Question: How does the patient history play a role?
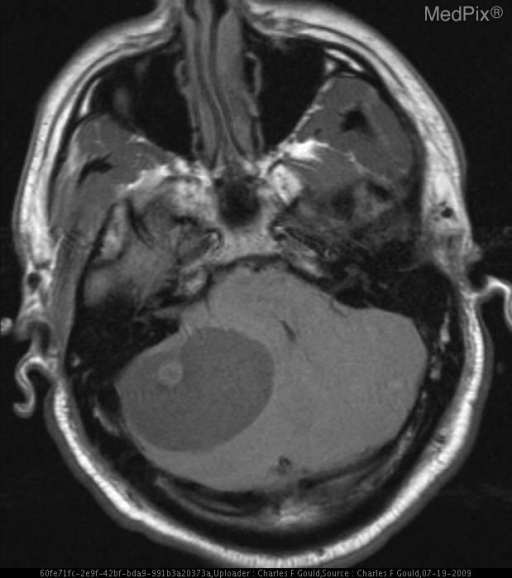
Answer: The patient's history of 33 y/o man with complaints of nonspecific headaches, without focal neurological finding. is key in understanding the case.